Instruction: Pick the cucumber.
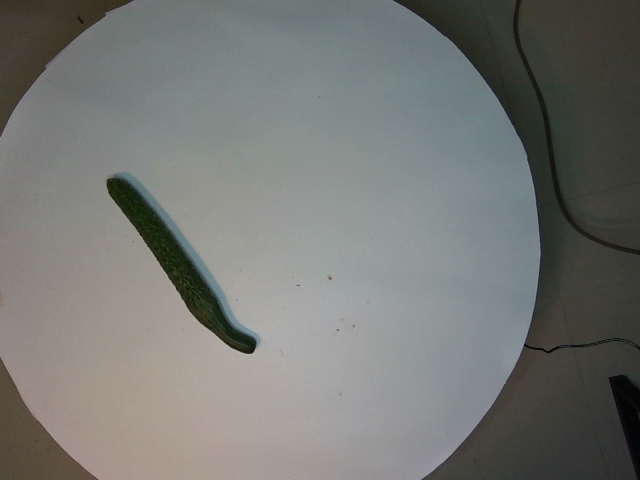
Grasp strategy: vertical